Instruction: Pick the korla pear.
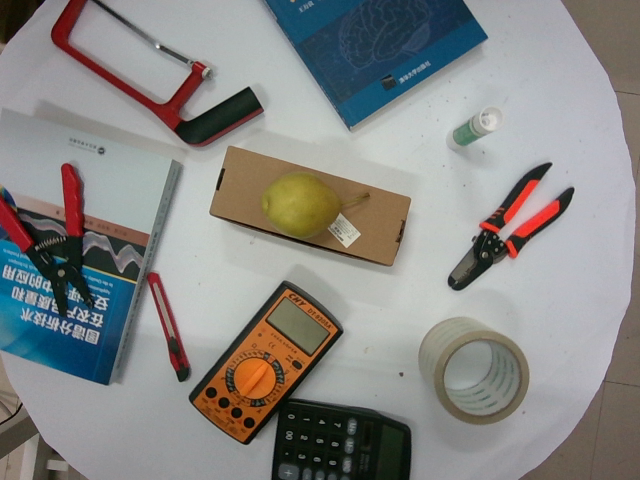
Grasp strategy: vertical